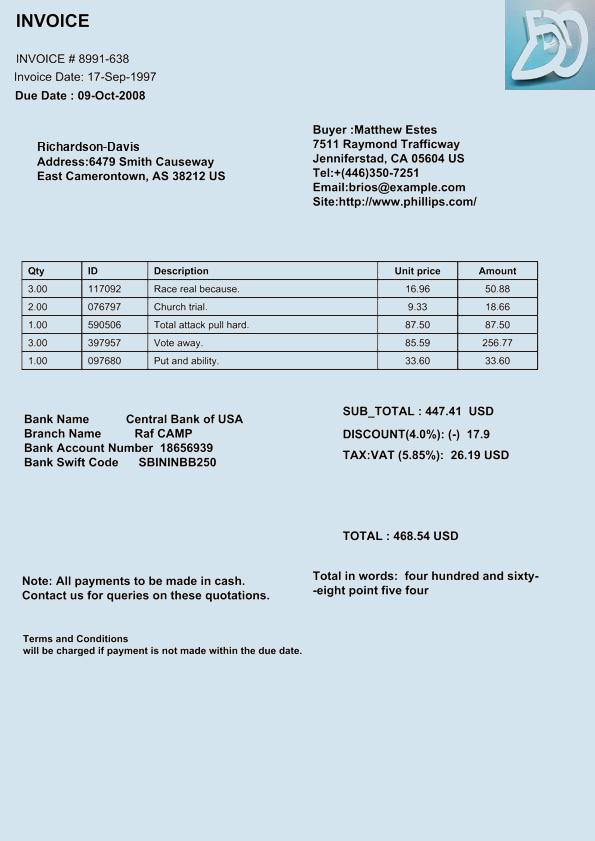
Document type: Invoice